Question: What jurisdiction, city, or county is the document associated with?
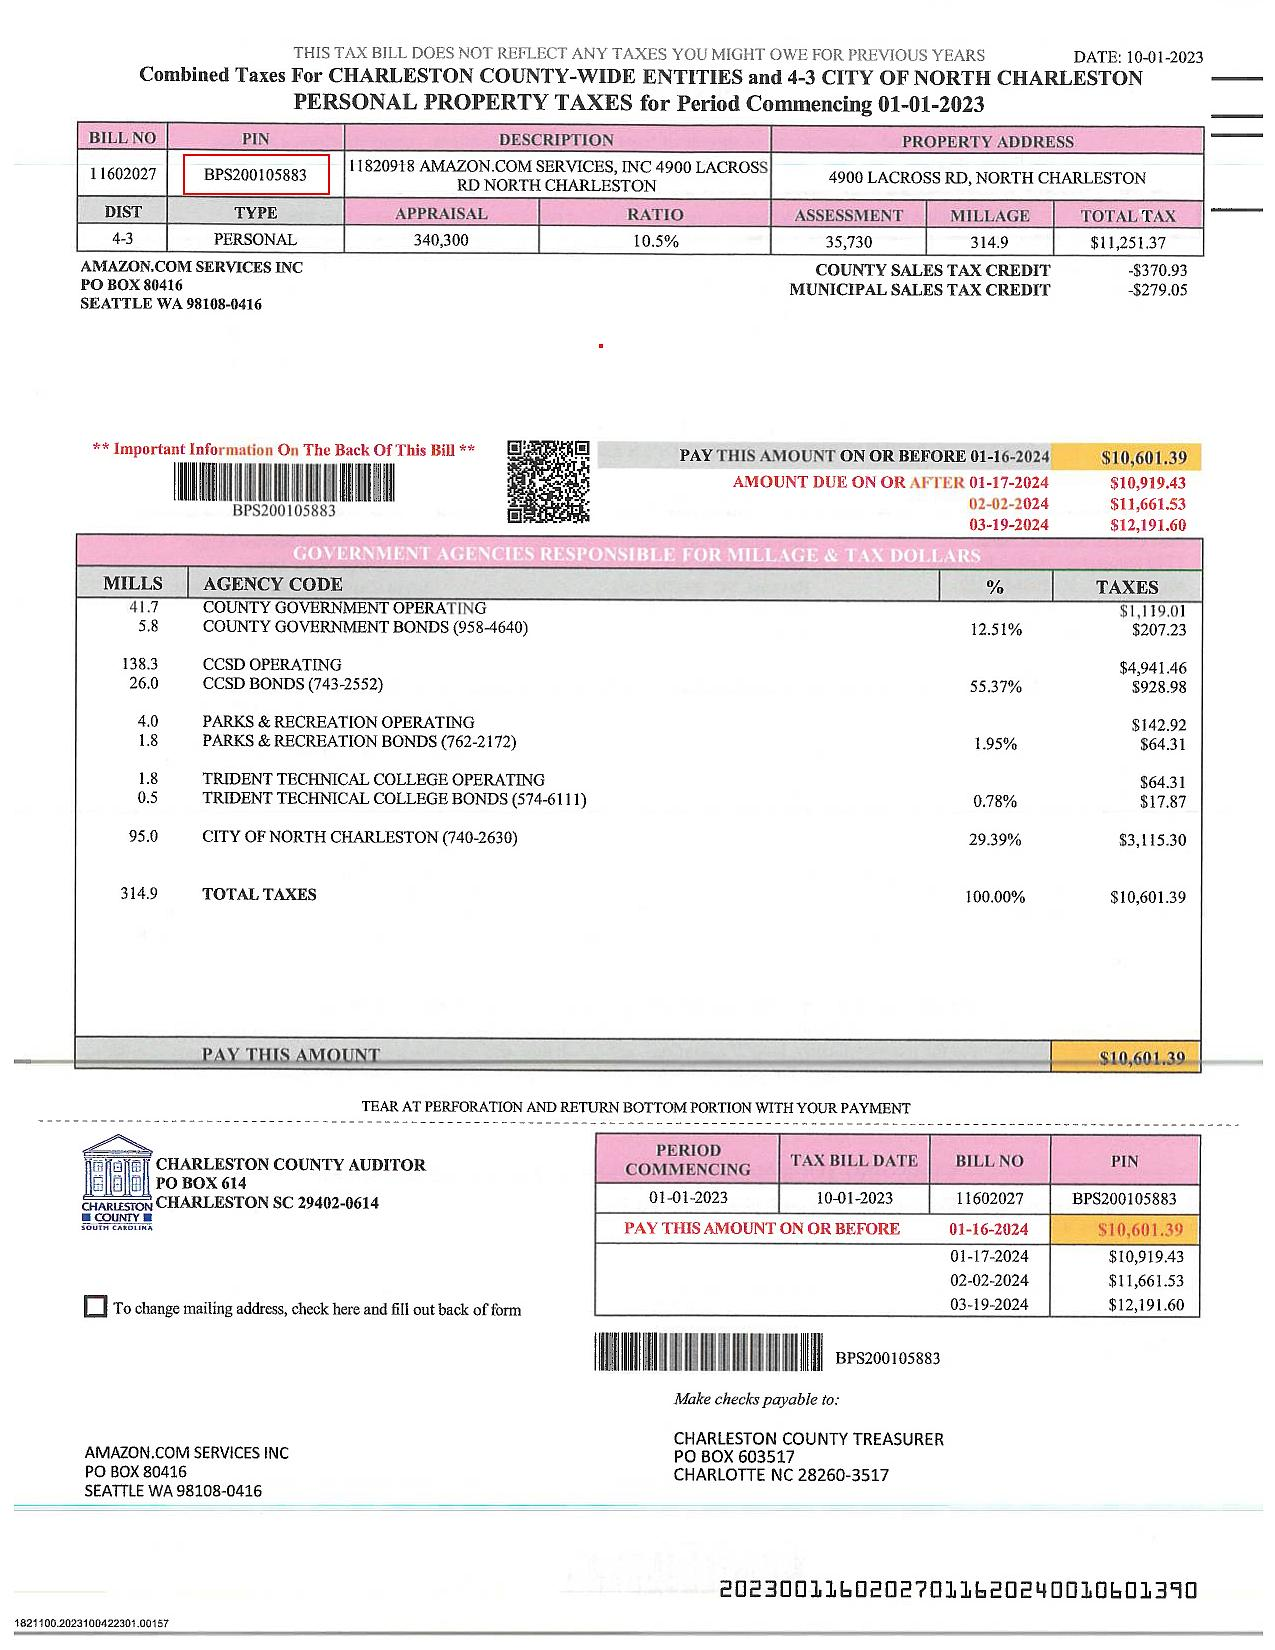
Answer: "Charleston County"